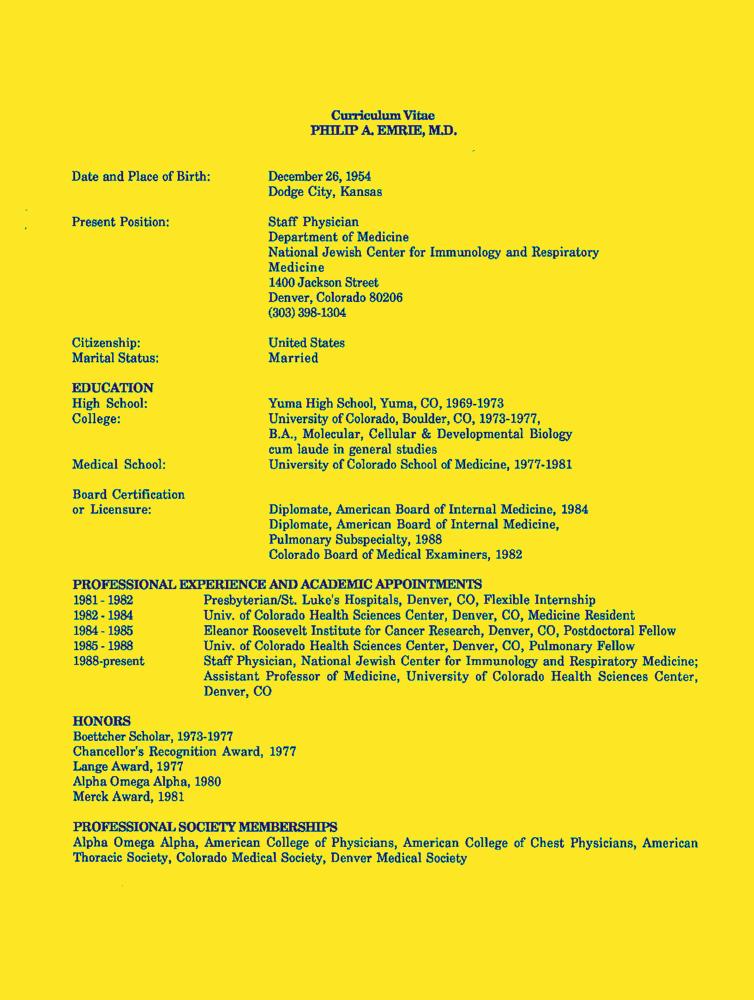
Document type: Resume-Doc